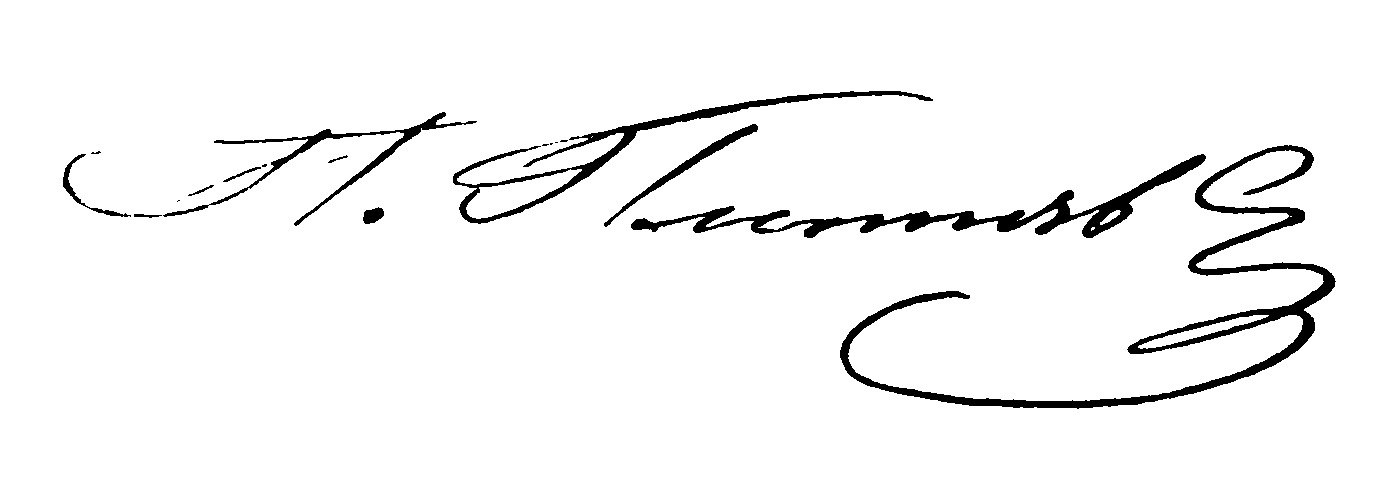
Signature of: pyotr pletnyov